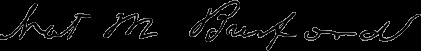
Signature of: nathaniel macon burford